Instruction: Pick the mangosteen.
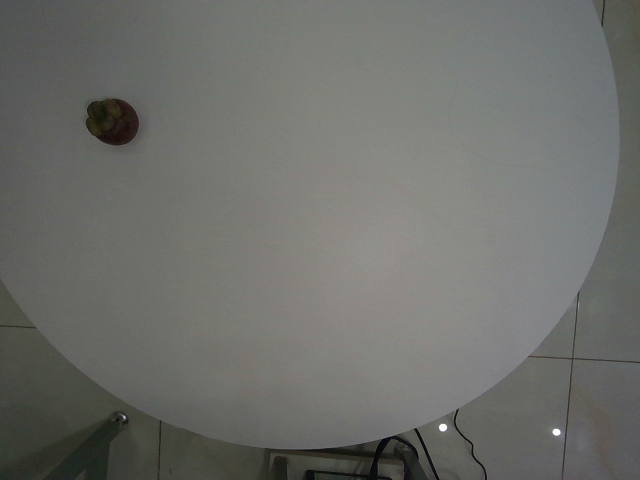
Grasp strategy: vertical